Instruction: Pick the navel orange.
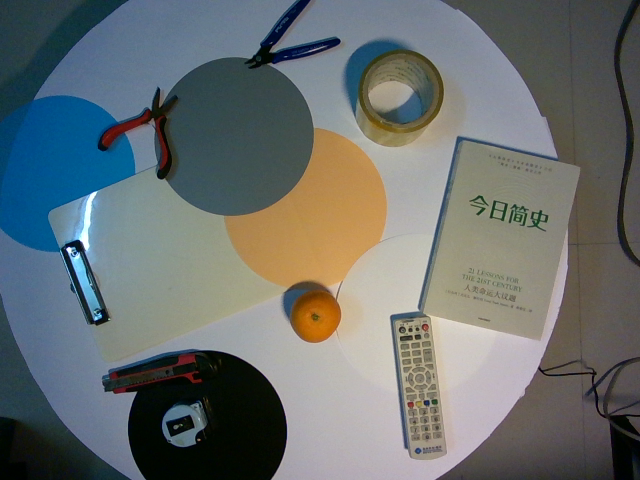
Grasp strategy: vertical